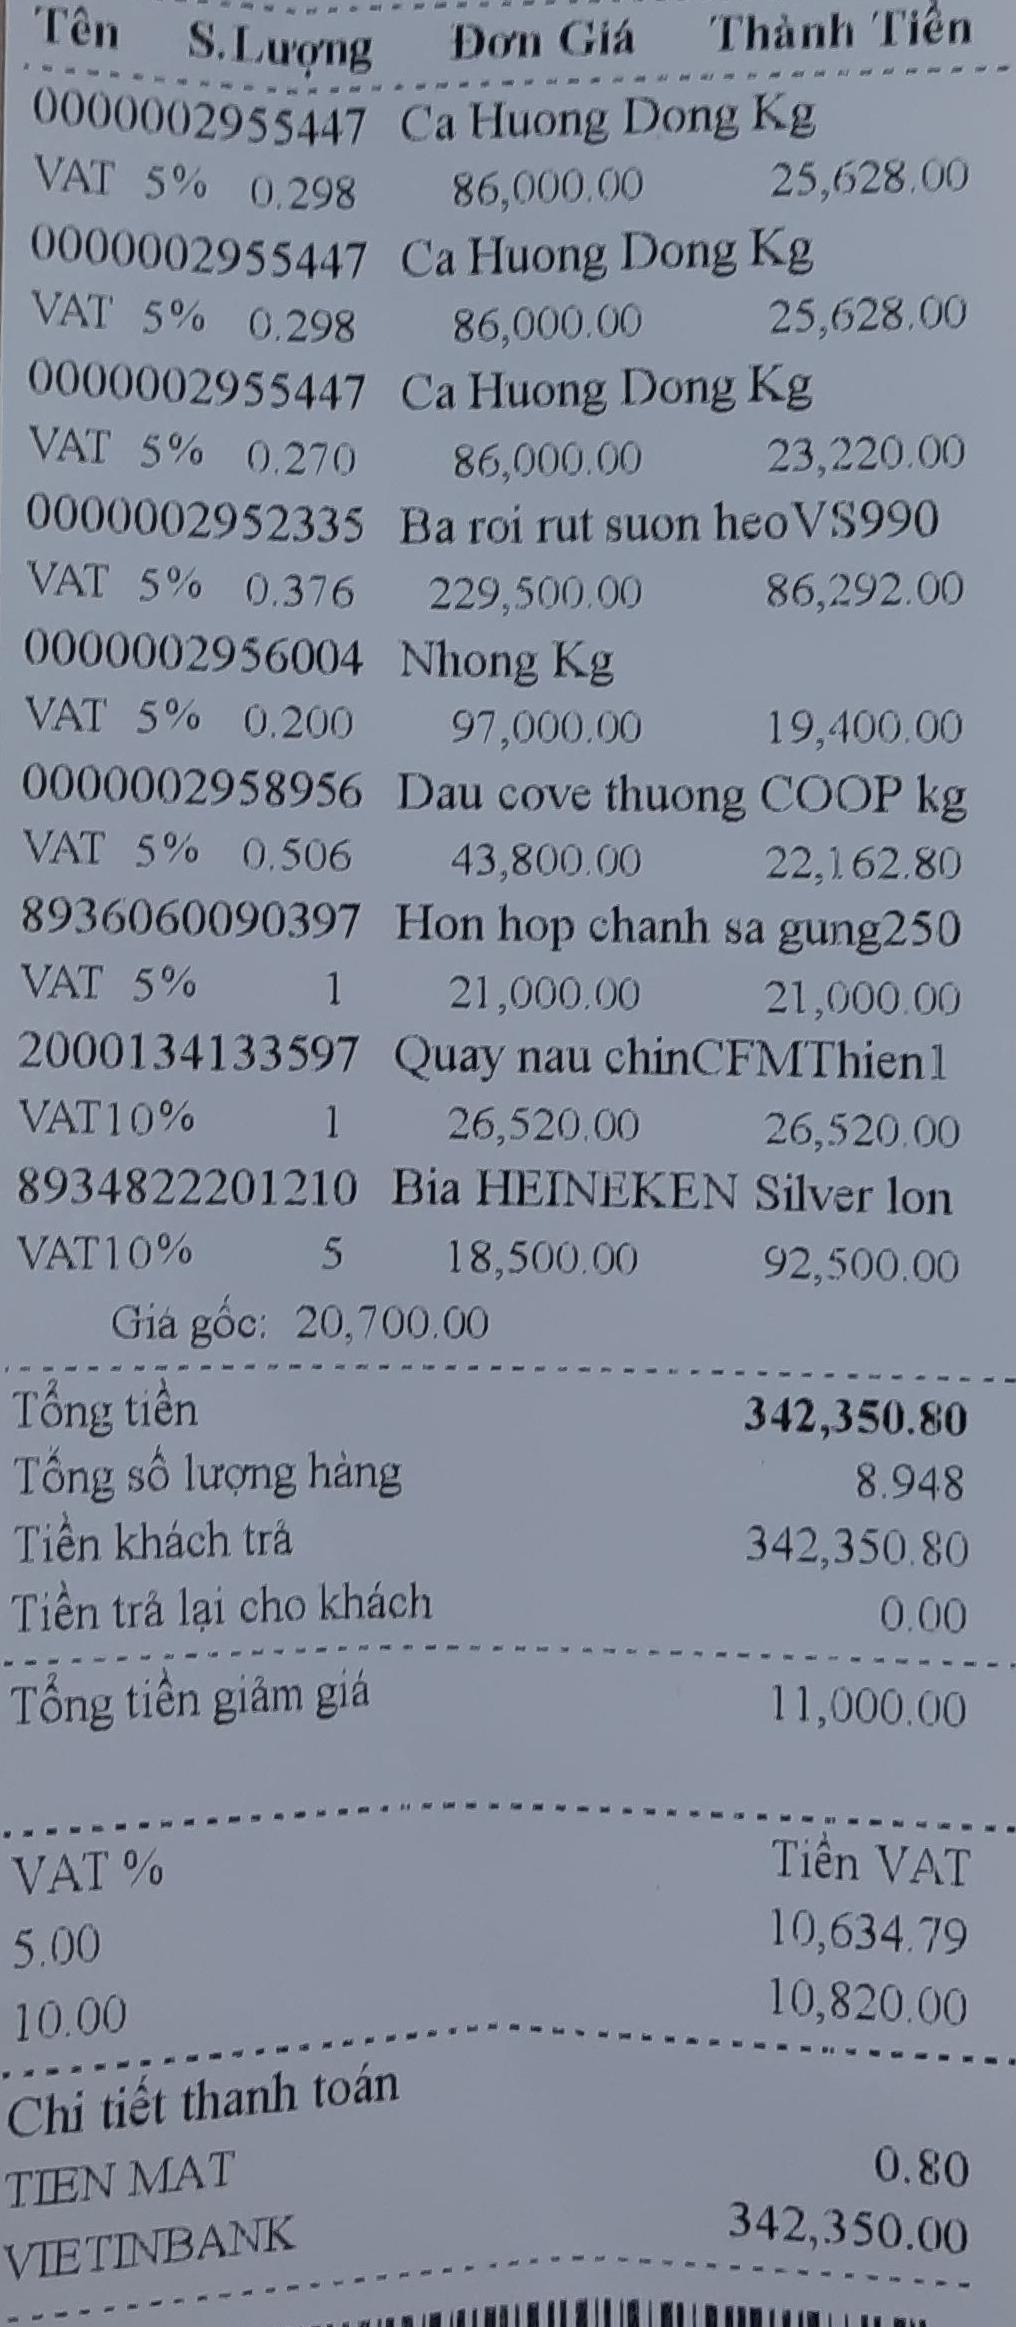
<table>
<tr>
<th>Tên</th>
<th>Đơn Giá</th>
<th>Thành Tiền</th>
</tr>
<tr>
<td>0000002955447 Ca Huong Dong Kg<br/>VAT 5% 0.298</td>
<td>86,000.00</td>
<td>25,628.00</td>
</tr>
<tr>
<td>0000002955447 Ca Huong Dong Kg<br/>VAT 5% 0.298</td>
<td>86,000.00</td>
<td>25,628.00</td>
</tr>
<tr>
<td>0000002955447 Ca Huong Dong Kg<br/>VAT 5% 0.270</td>
<td>86,000.00</td>
<td>23,220.00</td>
</tr>
<tr>
<td>0000002952335 Ba roi rut suon heoVS990<br/>VAT 5% 0.376</td>
<td>229,500.00</td>
<td>86,292.00</td>
</tr>
<tr>
<td>0000002956004 Nhong Kg<br/>VAT 5% 0.200</td>
<td>97,000.00</td>
<td>19,400.00</td>
</tr>
<tr>
<td>0000002958956 Dau cove thuong COOP kg<br/>VAT 5% 0.506</td>
<td>43,800.00</td>
<td>22,162.80</td>
</tr>
<tr>
<td>8936060090397 Hon hop chanh sa gung250<br/>VAT 5% 1</td>
<td>21,000.00</td>
<td>21,000.00</td>
</tr>
<tr>
<td>2000134133597 Quay nau chinCFMThien1<br/>VAT10% 1</td>
<td>26,520.00</td>
<td>26,520.00</td>
</tr>
<tr>
<td>8934822201210 Bia HEINEKEN Silver lon<br/>VAT10% 5</td>
<td>18,500.00</td>
<td>92,500.00</td>
</tr>
<tr>
<td>Giá gốc: 20,700.00</td>
<td></td>
<td></td>
</tr>
</table>

Giá gốc: 20,700.00

Tổng tiền 342,350.80
Tổng số lượng hàng 8.948
Tiền khách trả 342,350.80
Tiền trả lại cho khách 0.00
Tổng tiền giảm giá 11,000.00

VAT % Tiền VAT
5.00 10,634.79
10.00 10,820.00

Chi tiết thanh toán
TIEN MAT 0.80
VIETINBANK 342,350.00